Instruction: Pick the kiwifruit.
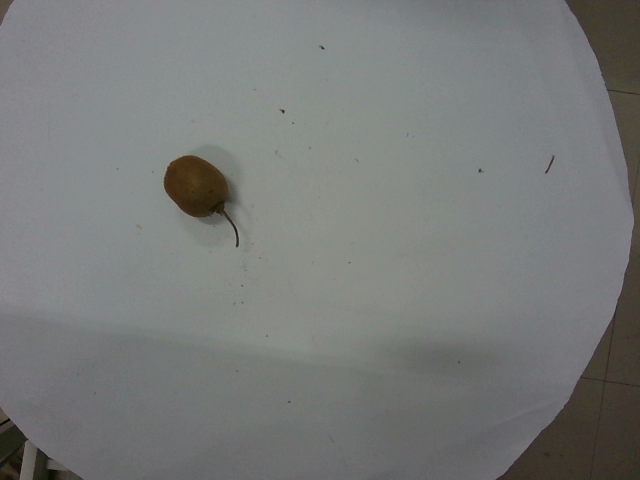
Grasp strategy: vertical